Question: Describe the condition in detail:
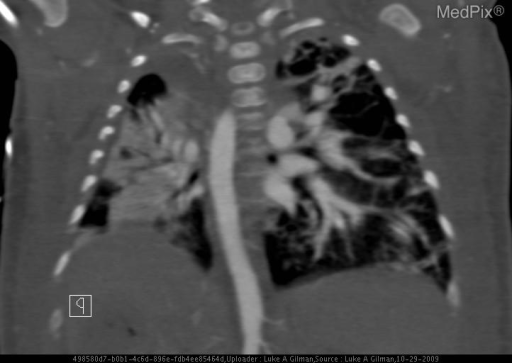
Answer: The disease is discussed as: VACTERL syndrome presents as an array of findings involving various systems: Vertebral/Vascular, Anal/Auricular, Cardiac, TracheoEsophageal, Renal/Radial, and Limb/Liver.  At least three of these systems (72% of patients) must be involved for the diagnosis of VACTERL to be made (although 8% of patients with the syndrome have at least 5 abnormalities).  This syndrome should be suspected if a pediatric patient is found to have the combination of vertebral plus one other associated anomaly during infantile years. Since the findings span throughout the body, a wide modality of radiographic techniques may be used to make the diagnosis.

Certain organ systems and their abnormalities arise more often than others and are listed in order of prevalence: Cardiac, Renal, Anal, Radial, Tracheoesophageal, Vertebral.  The most common combination of abnormalities are as follows:
3 abnormalities: Cardiac-renal-limb or Cardiac-Anal-Renal
5 abnormalities:  Cardiac-Anal-TEF-Renal-Limb.

The MC abnormalities in each organ system (and often seen on imaging) are as follows:

Vertebral: Hemi/cleft vertebrae, kyphosis/scoliosis, caudal regression, Branchial Arch/Cleft Abnormalities

Cardiac: VSD (30%), PDA, ASD

TracheoEsophageal: TEF (25% TEF pts have VACTERL), Esophageal Atresia, Tracheal Atresia, Horseshoe Lung, Ectopic Bronchus

Renal/ GU: Renal Agenesis, Horseshoe Kidney, Cryptoorchidism, Vaginal Atresia

Limb: Radial ray abnormalities, Absent / Hypoplastic Extremity Bones/Vessels, Polydactyly

RISK FACTORS / EPIDEMIOLOGY

VACTERL syndrome has been associated with maternal diabetes and prenatal lead exposure causing abnormal mesodermal development before 35 days of gestation.

VACTERL synrome has also been linked to the inhibition of cholesterol synthesis and down-regulation of the cholesterol-dependent sonic-hedgehog morphogenic pathway.

DIFFERENTIAL DIAGNOSIS:

PHAVER syndrome:  Limb Pterygia, Congenital Heart, Vertebral Defects, Ear Anomalies,Radial Defects

Trisomy 13 (Patau Syndrome): Cranial/Brain Defects, Microopthalmia, Polydactyly

Trisomy 18 (Edwards Syndrome): Clenched Fist, Microcephaly, Micrognathia, Rocker-Bottom Feet

OTHER CONSIDERATIONS:

Holt-Oram Syndrome
Pseudothalidomide Syndrome
Jarcho-Levin Syndrome

IMAGING

Various imaging modalities may be used but are not limited to the following:

-Prenatal Ultrasound: Polyhydramnios may suggest possible TEF. Oligohydramnios may suggest renal abnormalities.

-Angiography:  For diagnosis of radial artery hypoplasia or cardiac abnormalities.

-Plain Films, CT, and MRI can aid in diagnosis of core organ system and musculoskeletal abnormalities.

PROGNOSIS / TREATMENT

Mortality is 12% intrapartum, 28% during the neonatal period, and 48% during the first year of life. 1/3 of all patients with VACTERL are born prematurely.  If VACTERL syndrome is suspected on prenatal ultrasound, it is suggested that the fetus be delivered at a tertiary care facility to ensure best postpartum care for the baby.